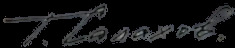
Signature of: tahir teimurovitsch salakhov